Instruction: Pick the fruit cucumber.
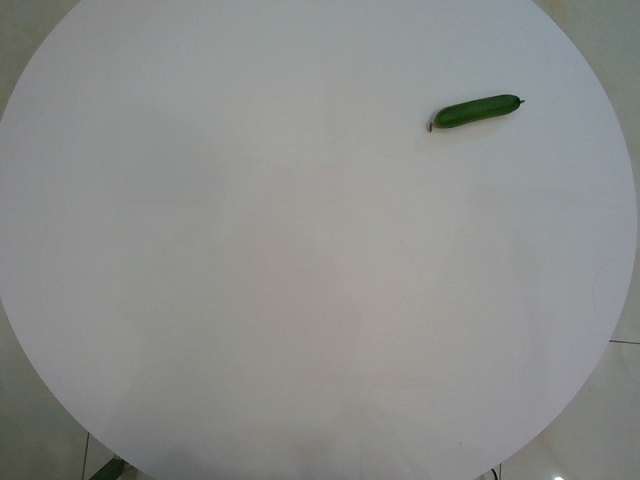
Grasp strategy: vertical